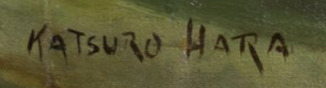
Signature of: katsurō hara